Question: What do the imaging results show?
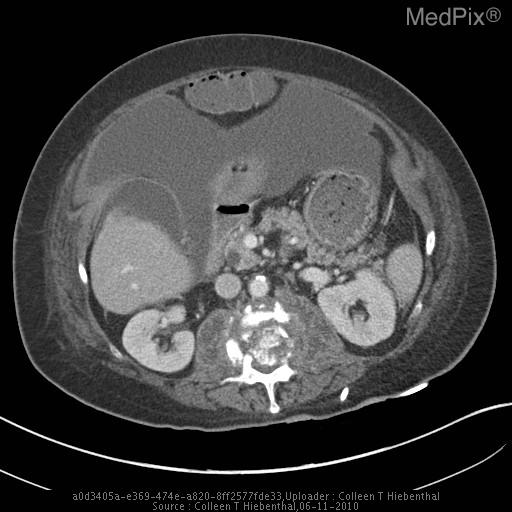
Answer: The imaging shows There is a moderate amount of peritoneal fluid.  Complete destruction of the L2 vertebral body and superior portion of the L3 vertebral body.  There is retropulsion of a bony fragment into the
spinal canal with severe spinal canal stenosis.

Bilateral multiloculated psoas fluid collections are seen with rim enhancement.

For the left psoas fluid collection, the largest pocket now measures 2.1 x 4.2 cm and is found at the level of L3-4.

The right psoas fluid collection is again seen, measuring 4 x 1.8 cm in
largest dimension, found at the L1-2 level. Complete destruction of the L2 vertebral body and
superior portion of the L3 vertebral body. There is retropulsion of a bony fragment into the spinal canal with severe spinal canal stenosis.  Bilateral multiloculated psoas fluid collections are seen with rim enhancement.  For left psoas abscess, the largest pocket now measures 2.1 x 4.2 cm and is found at the level of L3-4.  The right psoas fluid collection is again seen, measuring 4 x 1.8 cm in largest dimension, found at the L1-2 level..